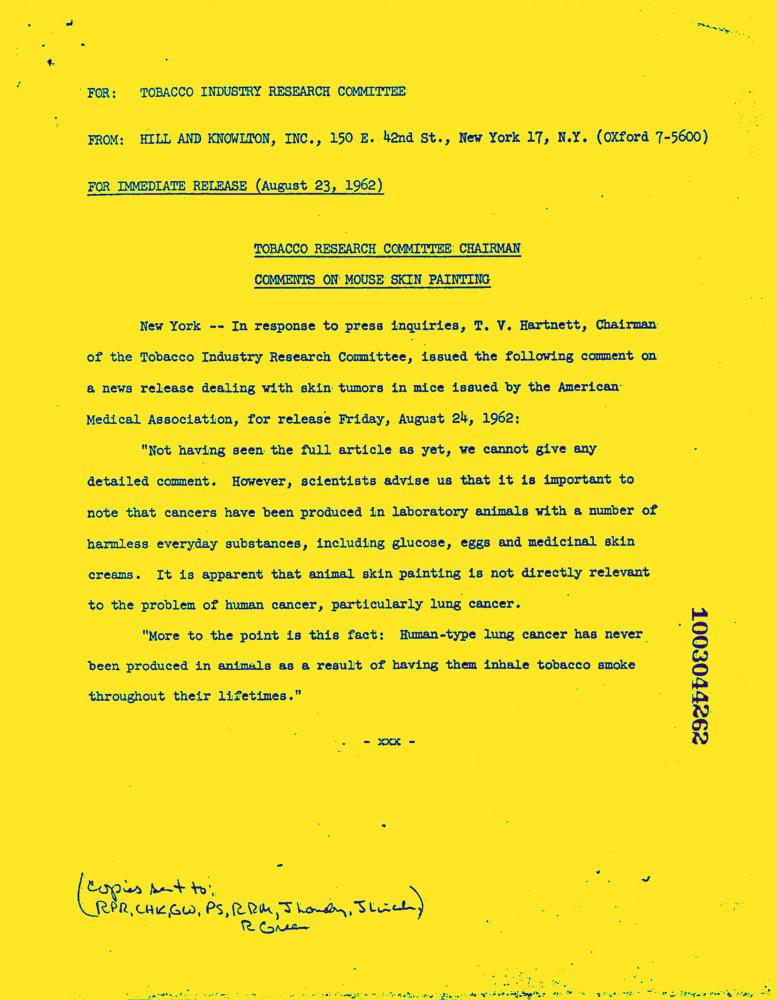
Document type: News-Article